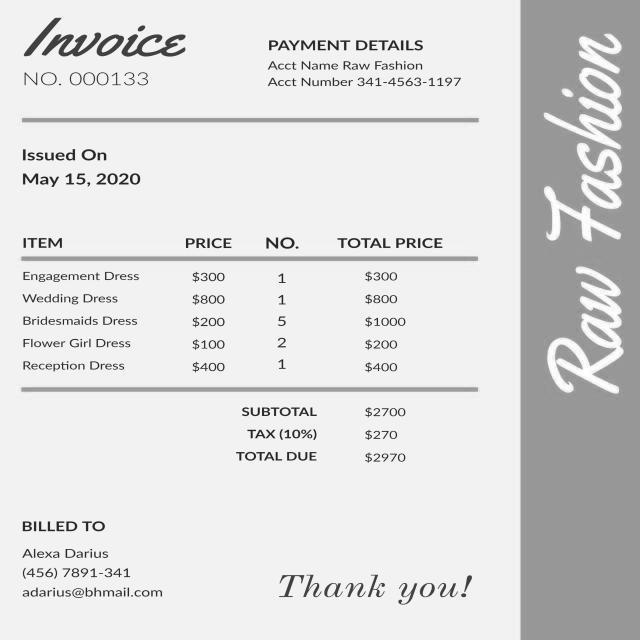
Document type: Invoice